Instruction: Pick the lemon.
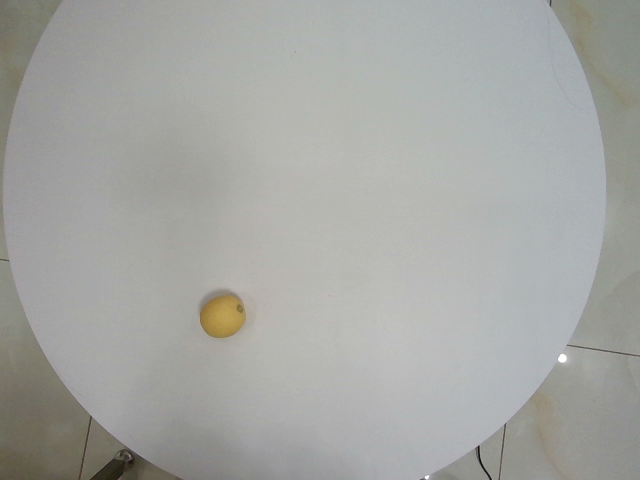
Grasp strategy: vertical